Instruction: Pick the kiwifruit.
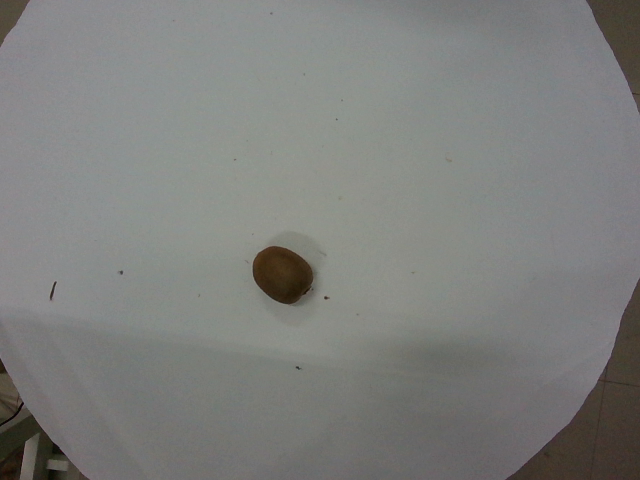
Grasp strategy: vertical